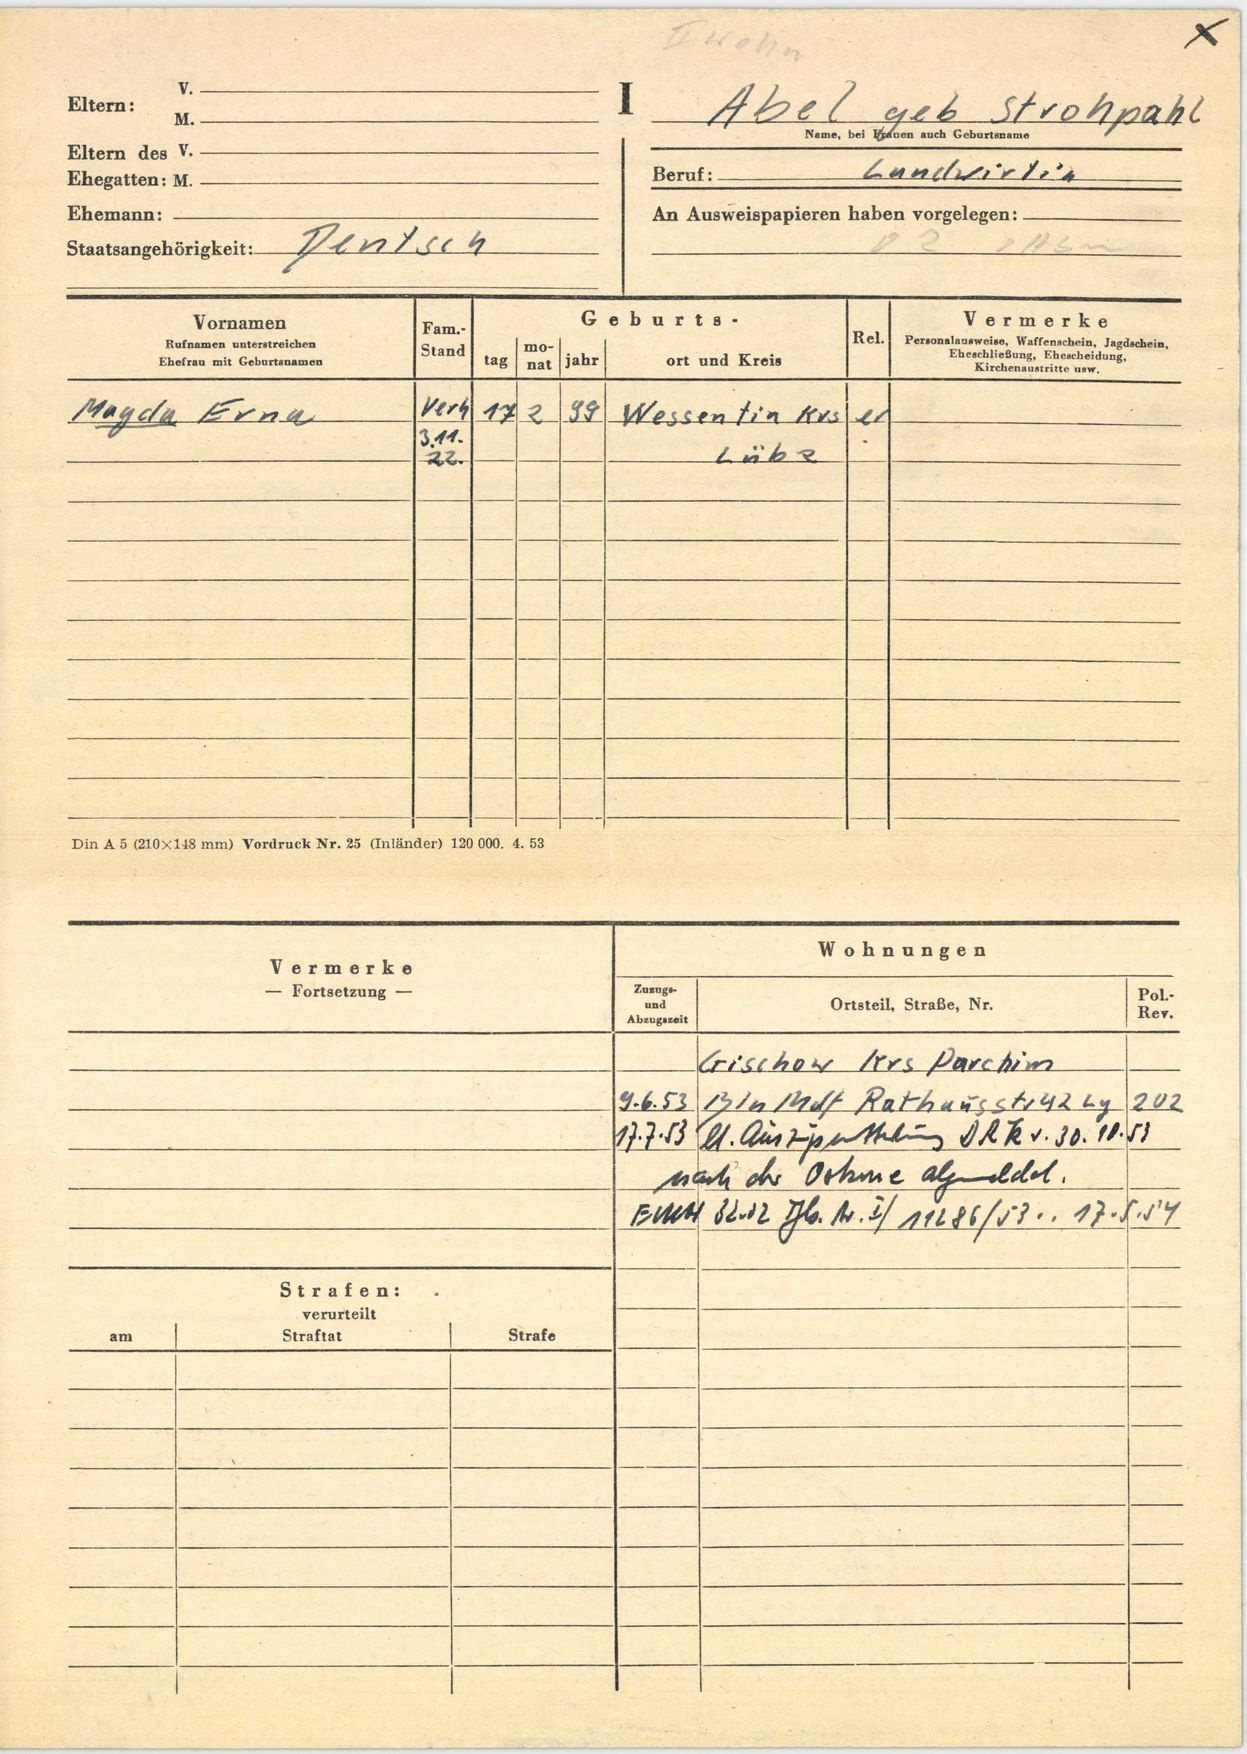
Abel geb Strohpahl